Question: What do the imaging results show?
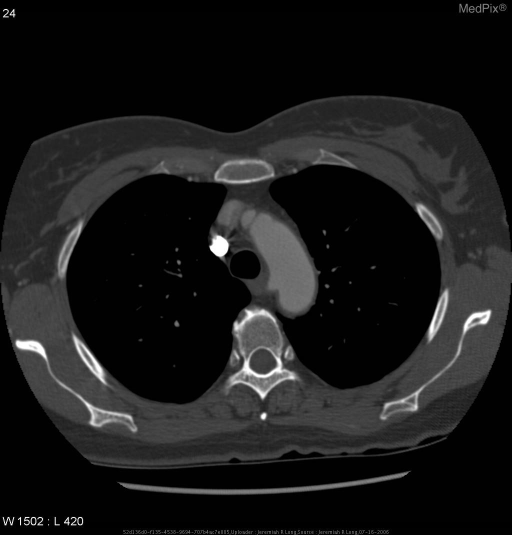
Answer: The imaging shows CT examination of the chest performed with IV contrast according to a PE/DVT protocol demonstrated an aberrant right subclavian artery.  The mediastinum was otherwise unremarkable.  There was no pulmonary embolism detected. CT examination of the chest with IV contrast performed accoring to a PE/DVT protocol demonstrated an aberrant right subclavian artery.  The mediastinum was otherwise unremarkable.  There was no pulmonary embolism detected..